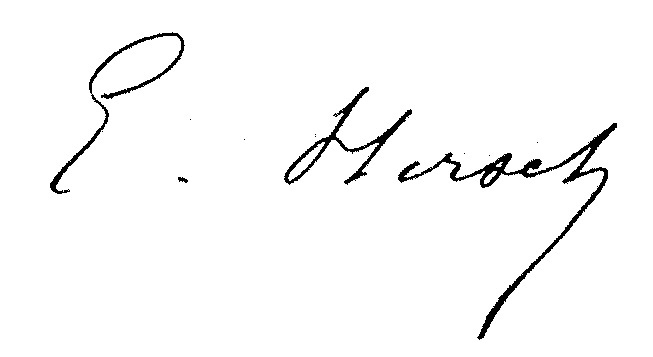
Signature of: émile hirsch